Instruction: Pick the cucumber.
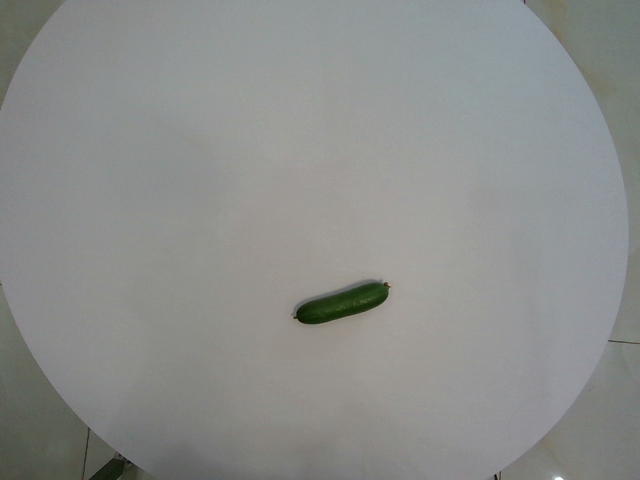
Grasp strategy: vertical